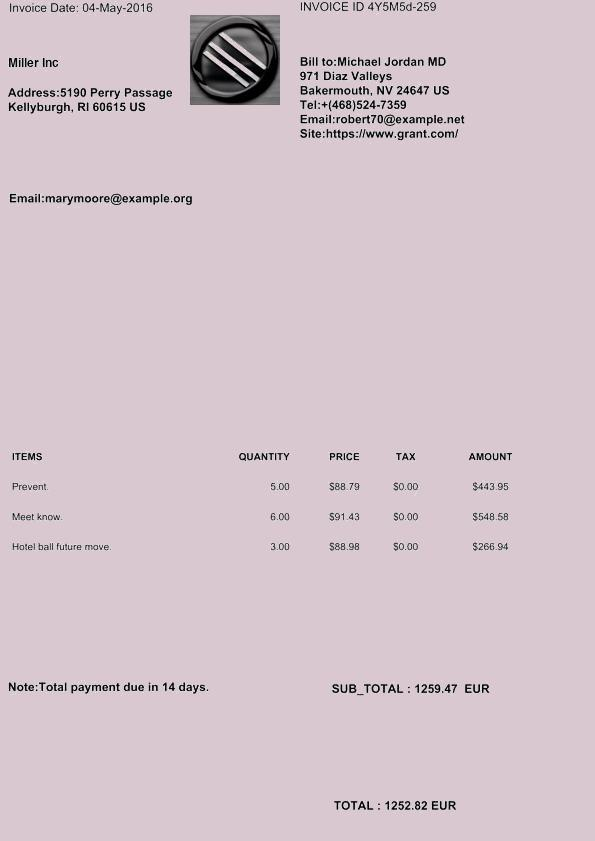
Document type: Invoice